Patient: Male, age 49
A 49-year-old man with a history of heartburn presented to his general practitioner in January 2017. The heartburn had been getting worse since August 2016, but was now more intrusive and associated with nausea. He further described a reduction in appetite and had lost 3.2 kg in weight. He did not give any history of hematuria or loin pain to suspect a renal cause.
He had a past medical history of anxiety and depression for which he had been previously prescribed Citalopram and Mirtazapine. He underwent an endoscopy, which showed mild gastritis. He was therefore treated with omeprazole for a few months. He did not have any significant family history of cancer, though his father had colonic polyps. The patient was an ex-smoker with a 14 pack-year history and drank 15 UK unit drinks (8.45 standard drinks USA equivalent) weekly, for 7 years.
Clinical assessment, including abdominal examination was unremarkable and the patient was advised to commence omeprazole 20 mg daily, and routine blood tests were arranged. All blood results were normal except for C-reactive protein which was 72.5 mg/L (0-3 mg/L), serum (ALP) was slightly raised at 132 U/L (30-130 U/L) and the erythrocyte sedimentation rate was 26 mm/h (1-20 mm/h). Also the hemoglobin was at the lower end with a value of 130 g/L (130-180 g/L).
The patient presented for a review 2 weeks later and complained there was a lack of relief in his symptoms despite taking the prescribed omeprazole. This time on examination his liver was found to be enlarged and tender. He was consequently referred urgently under the upper GI cancer pathway.
The GI specialists organized an esophagogastroduodenoscopy (OGD) and repeated the patient's blood tests. The OGD revealed that the patient had a hiatus hernia and gastritis. The GI team did not organize a CT scan on this occasion.
The patient was (campylobacter-like organism) negative. His C-reactive protein had risen to 105.4 mg/L (0-3 mg/L); ALP had gone up to 168 U/L (30-130 U/L) and erythrocyte sedimentation rate had rose to 29 mm/h (1-20 mm/h). Following these results, the general practitioner arranged for an urgent CT scan, which suggested there was a metastatic 13x7 cm2 mass in the liver (Figure 1) and 10x8 cm2 mass arising from the upper pole of the left kidney (Figure 2) with convincing evidence of tumor thrombus in left renal vein, but not extending to the inferior vena cava. There were further 11 and 9 mm nodules in the left and right lung, respectively.
The patient was subsequently referred under the care of the oncologist team and treated with Pazonanib, a receptor tyrosine kinase inhibitor. Initially, repeat CT scan showed shrinkage of the renal mass. However, the patient developed new secondary metastasis developing in the liver, and died in the following months.
Keywords: gastrointestinal, kidney cancer, metastasis, renal cell carcinoma
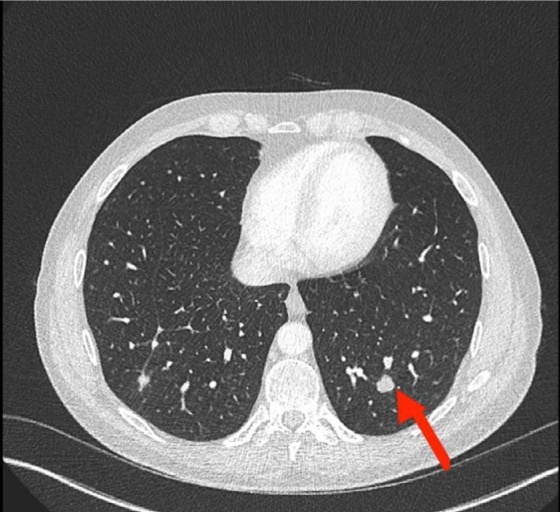
Image caption: Abdomen-pelvis CT scan showing metastasis in left lung base. . Notes: The red arrow points to a mass in the left lung- which is the metastasis from the kidney.